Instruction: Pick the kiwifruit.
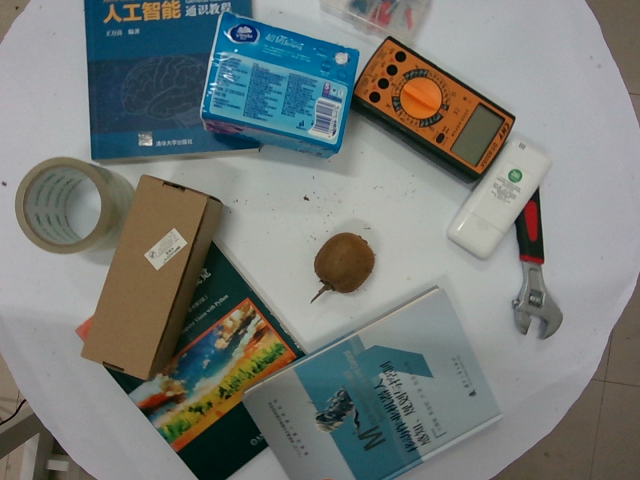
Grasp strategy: vertical